Question: What is the address or location of the property listed in the document?
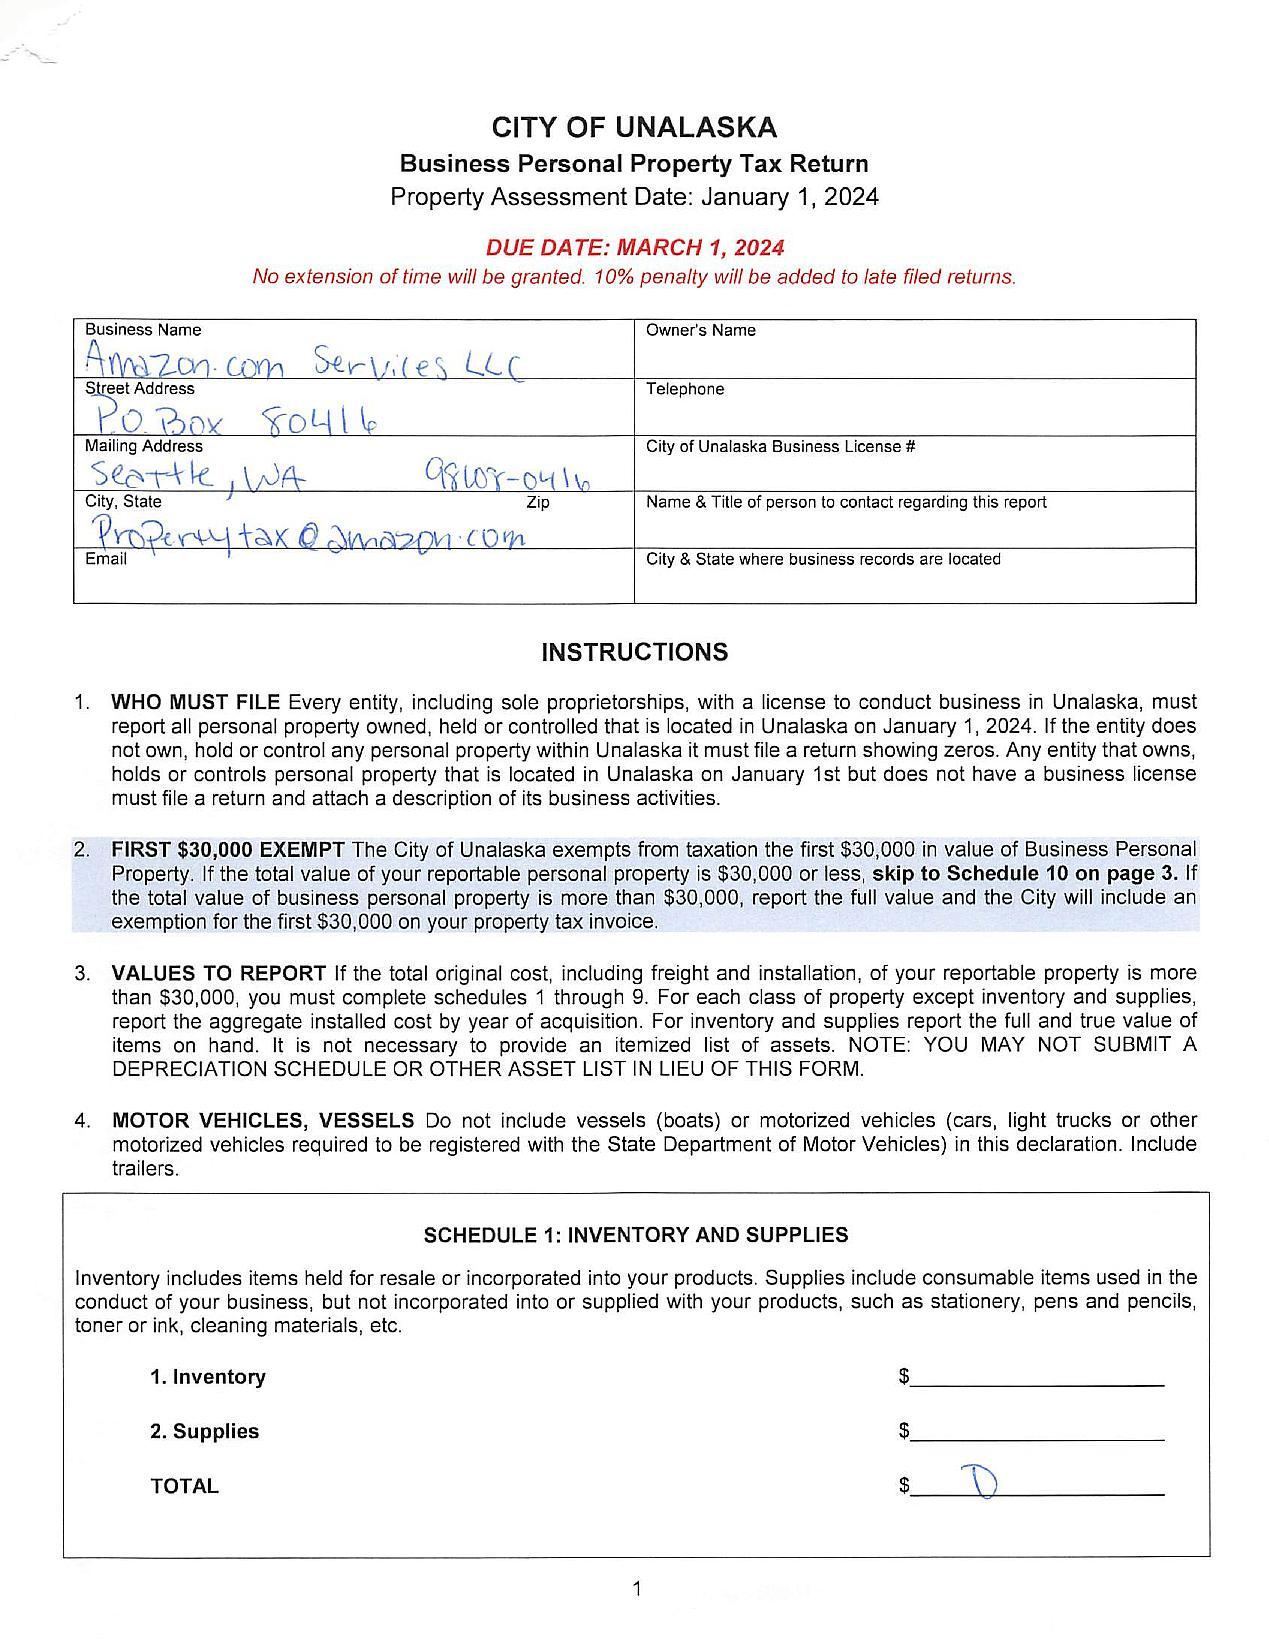
Answer: "PO BOX 504116"